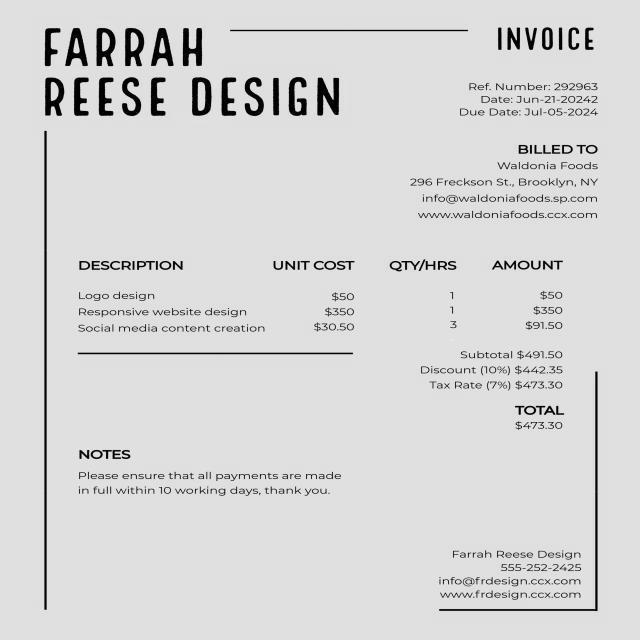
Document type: Invoice